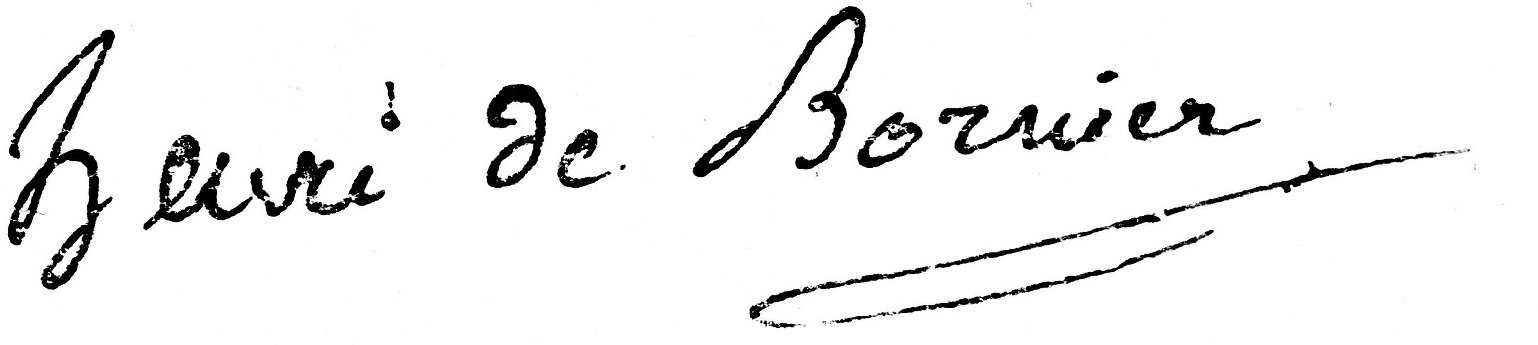
Signature of: henri de bornier